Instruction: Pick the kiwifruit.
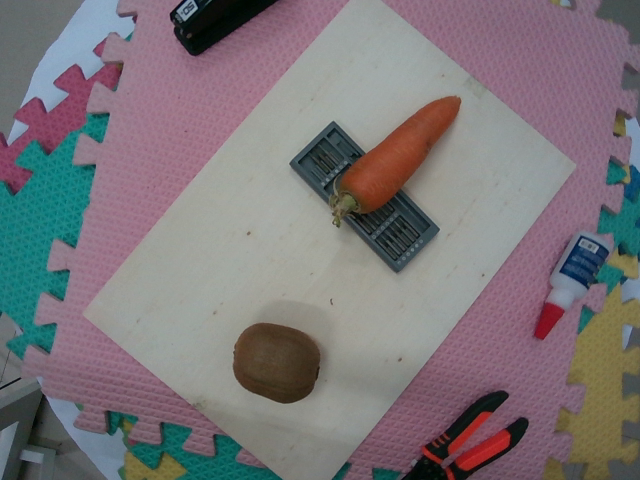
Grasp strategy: vertical